Question: Which state is mentioned in the document?
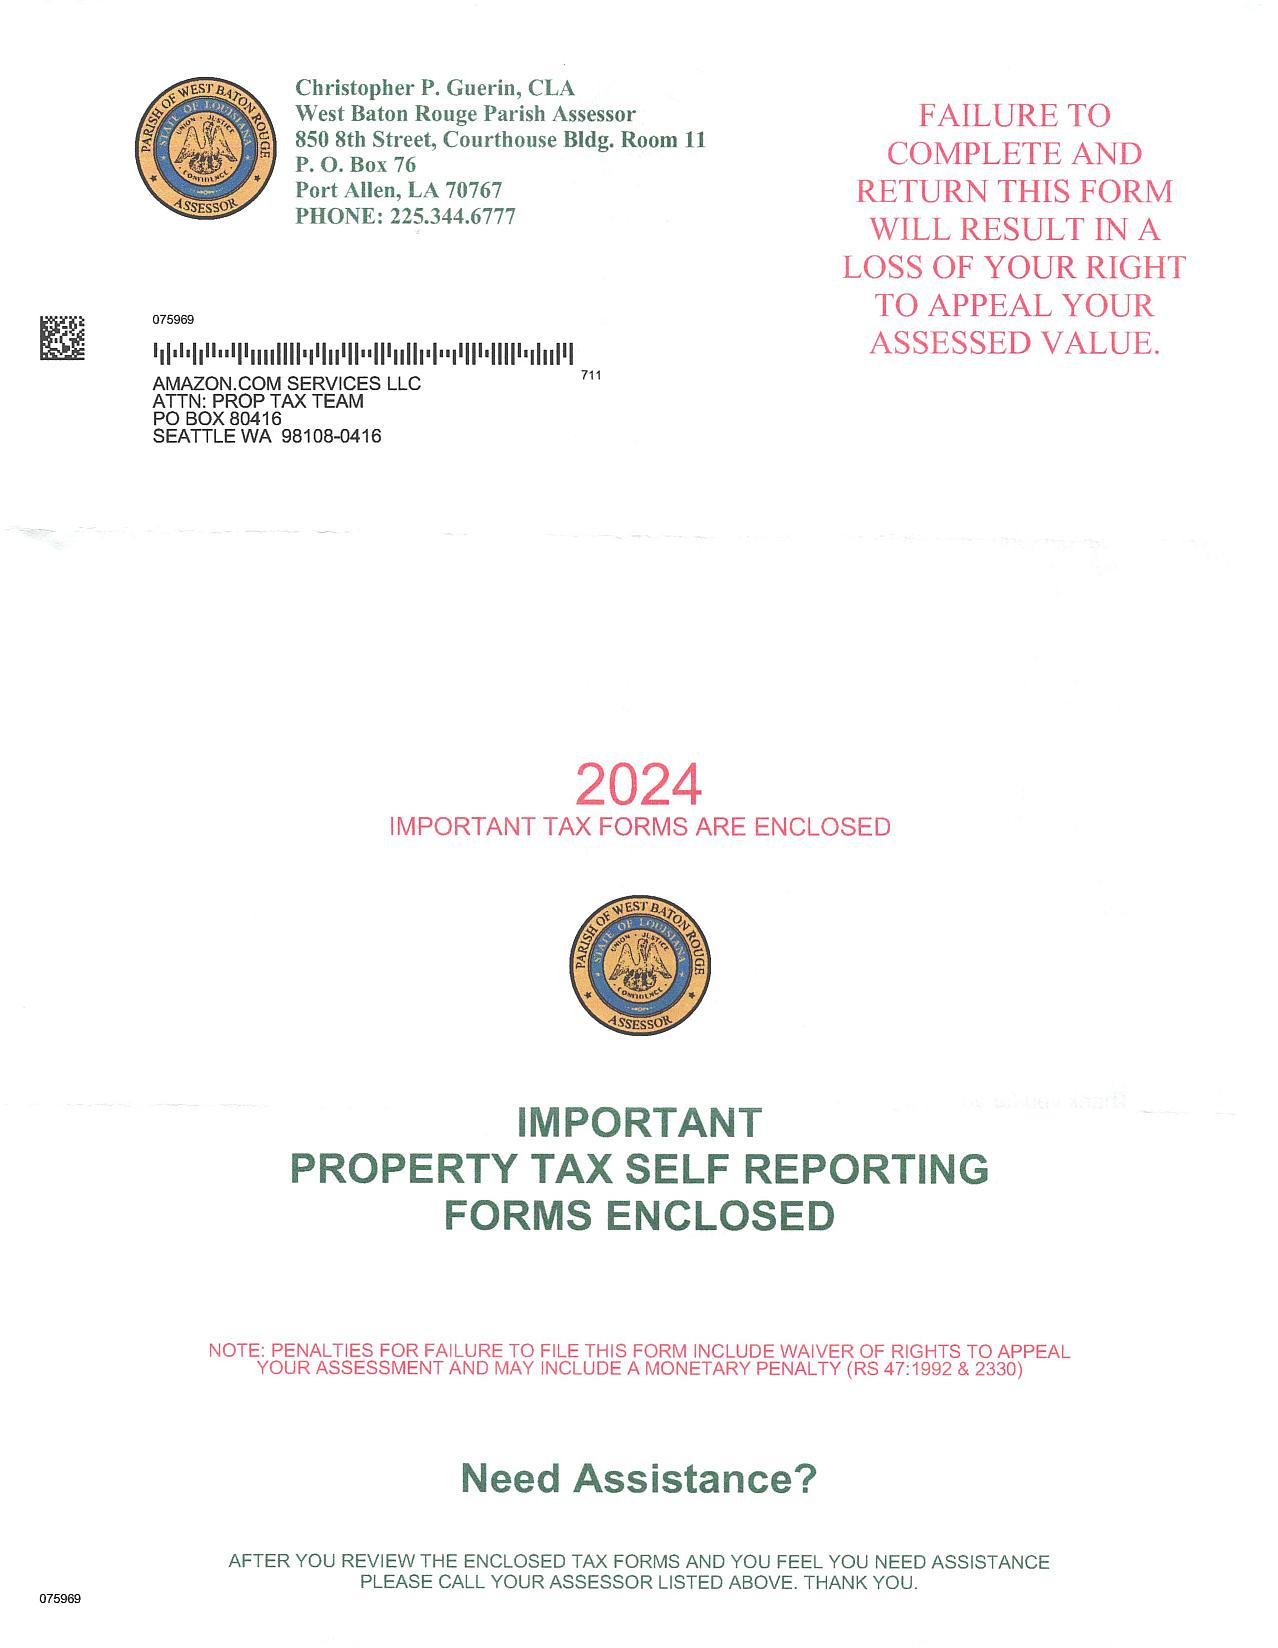
Answer: "LA"